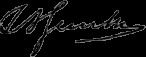
Signature of: thomas jenckes